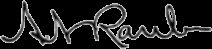
Signature of: albert newton raub